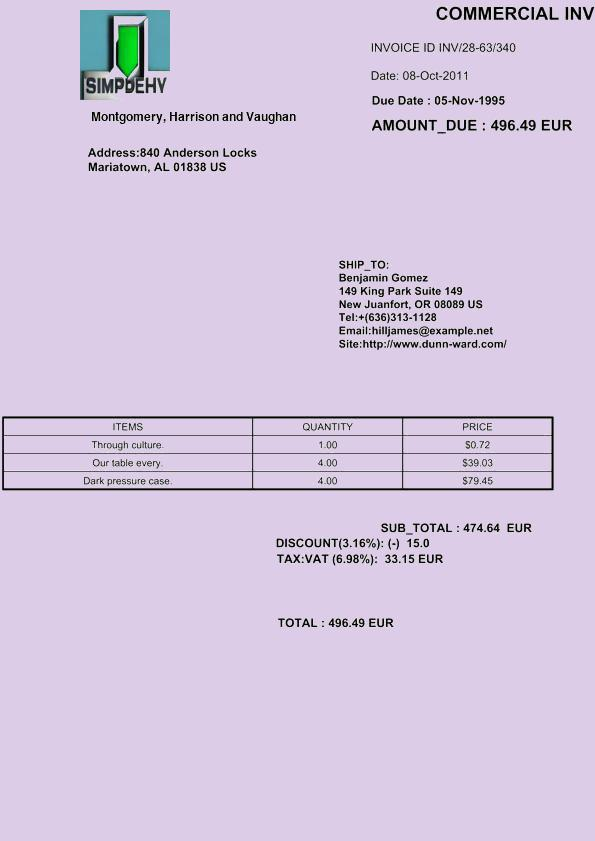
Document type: Invoice